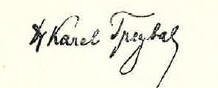
Signature of: karel treybal